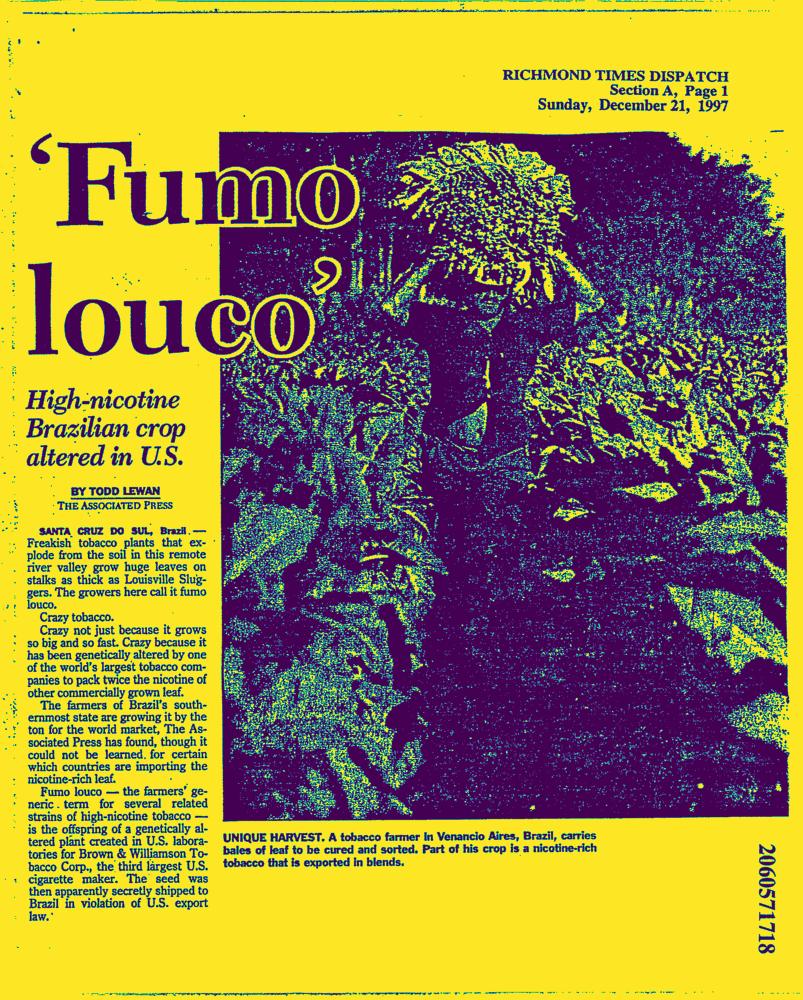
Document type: News-Article